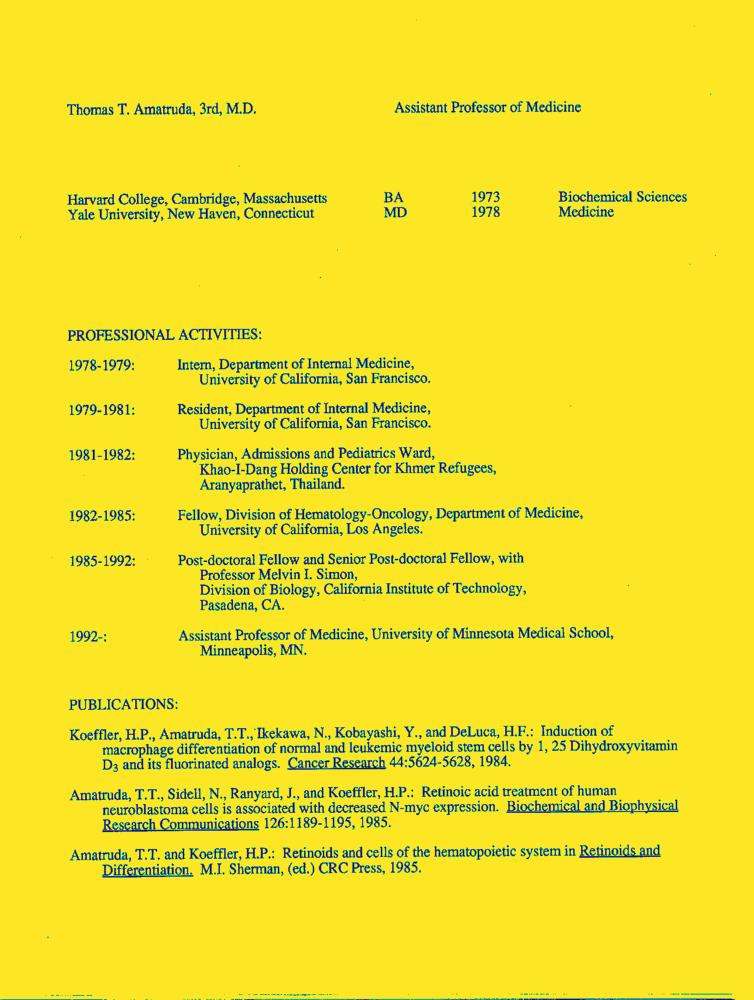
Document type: Resume-Doc